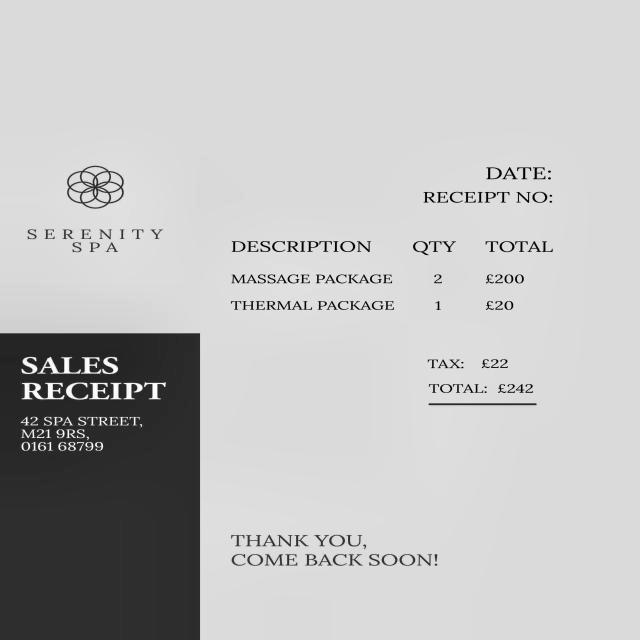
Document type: Invoice